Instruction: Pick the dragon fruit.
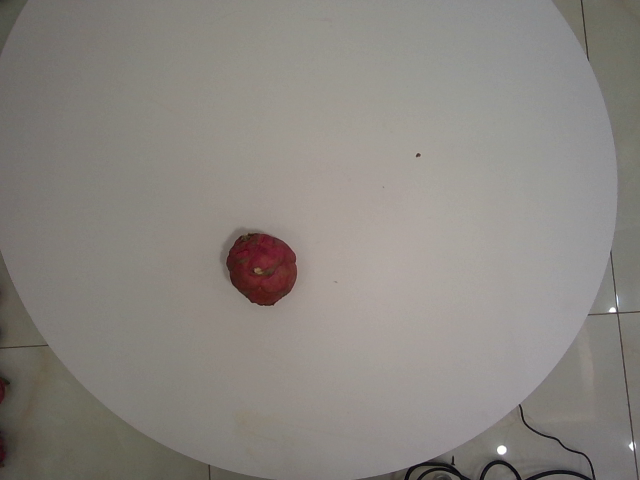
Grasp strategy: vertical